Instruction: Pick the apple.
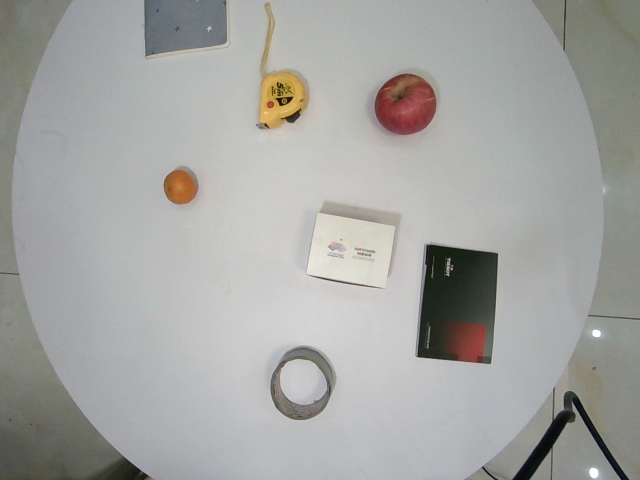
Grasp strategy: vertical